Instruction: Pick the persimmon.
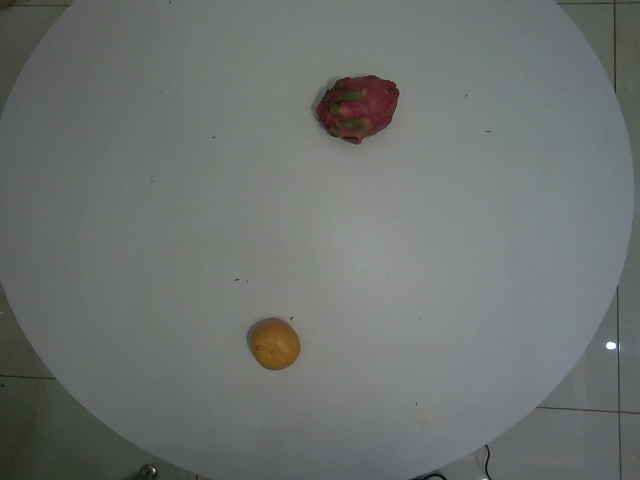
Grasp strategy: vertical